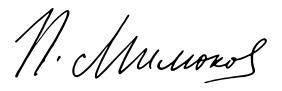
Signature of: pavel milyukov